Question: What is the assessed value of the property as noted in the document?
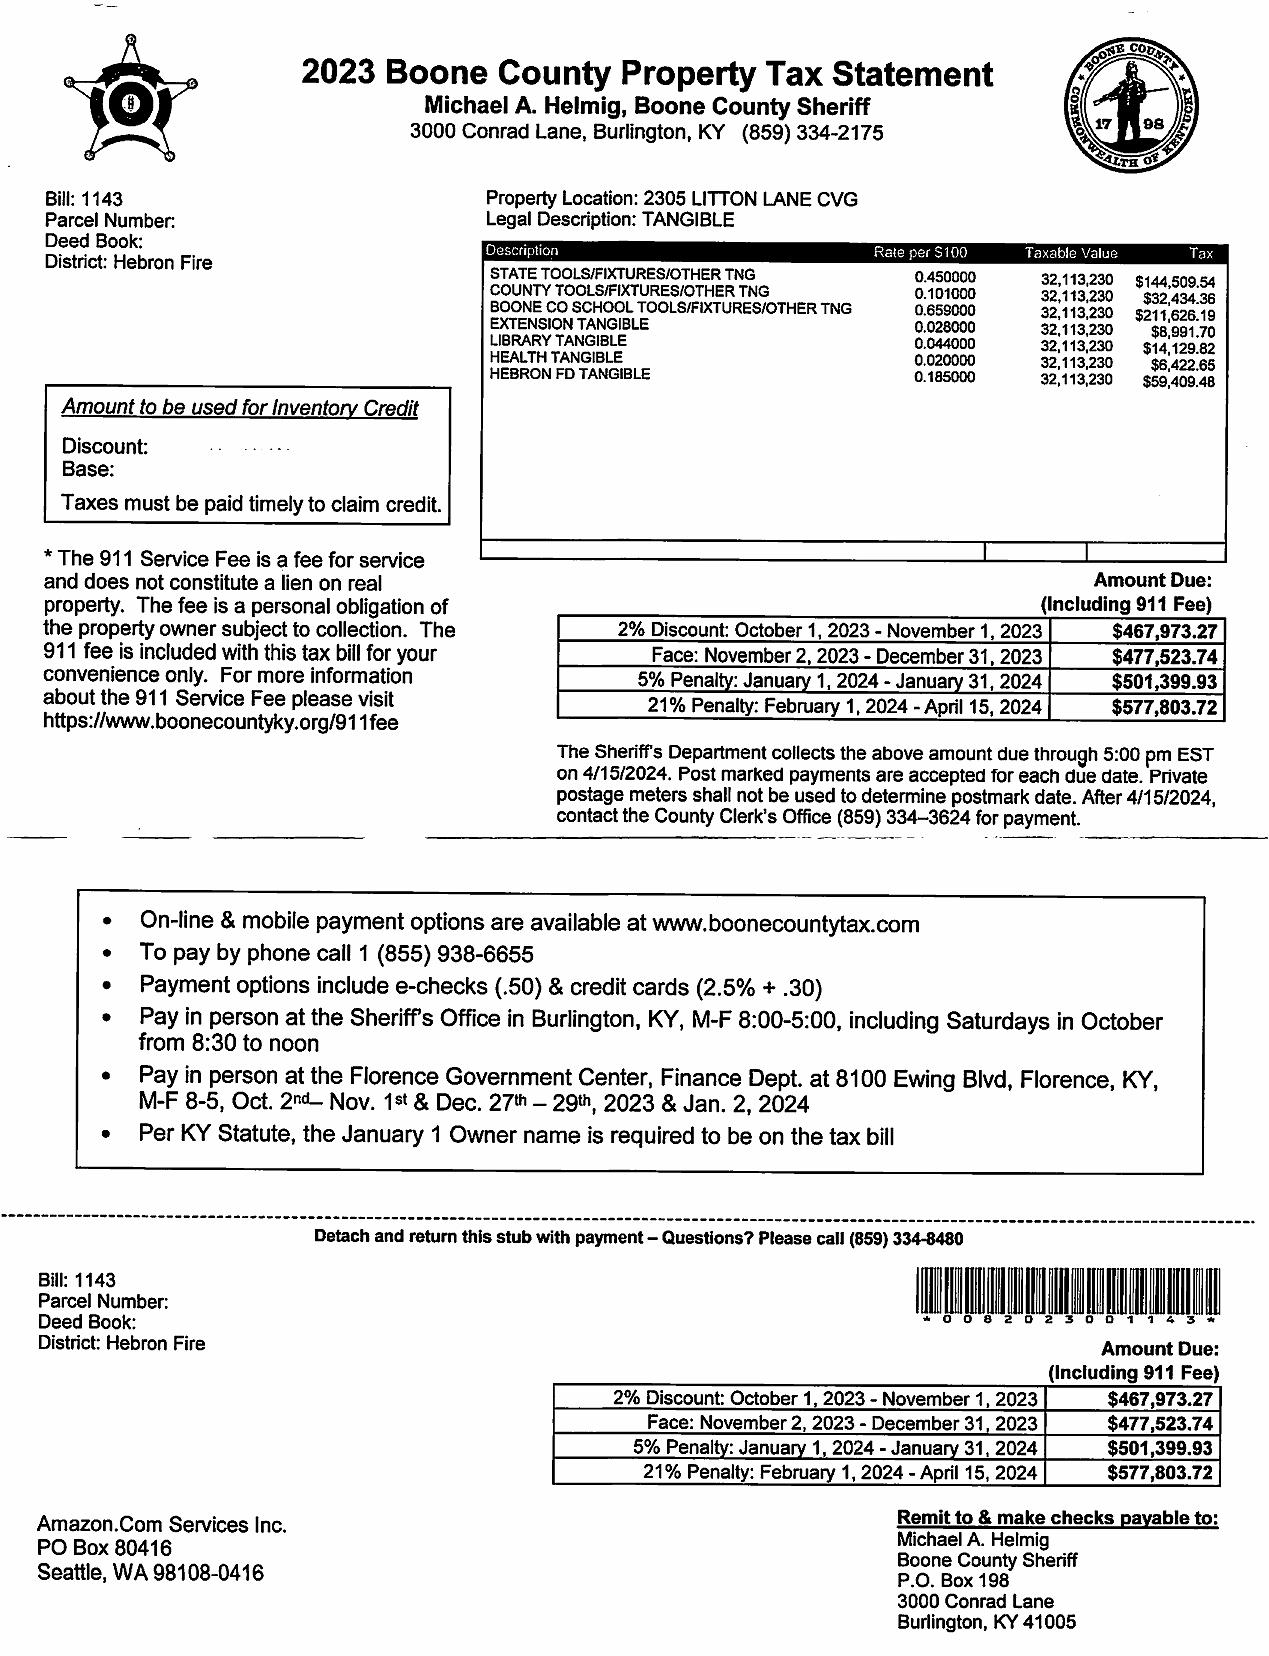
Answer: "32,113,230"